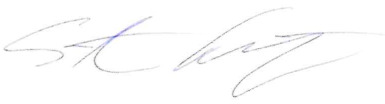
Signature of: steve fitzpatrick